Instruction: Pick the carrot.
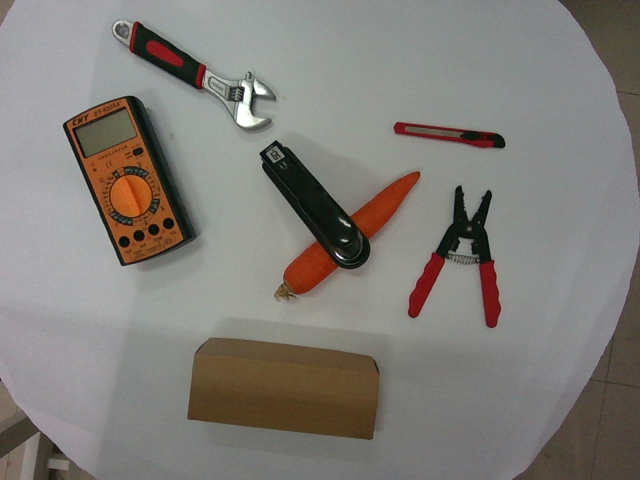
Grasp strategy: vertical